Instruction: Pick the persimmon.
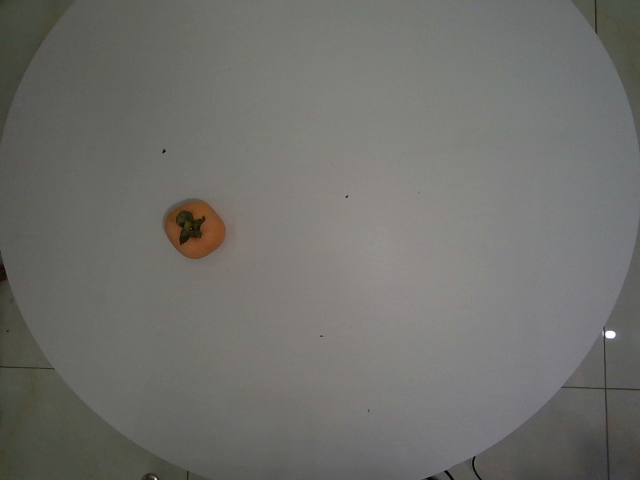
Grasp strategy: vertical